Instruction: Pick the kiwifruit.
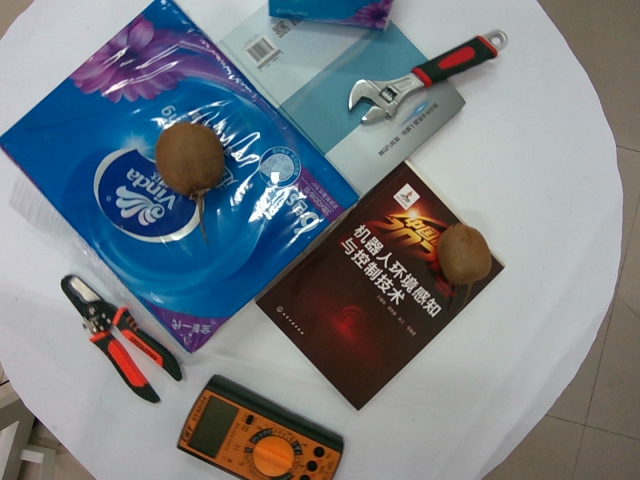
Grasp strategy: vertical